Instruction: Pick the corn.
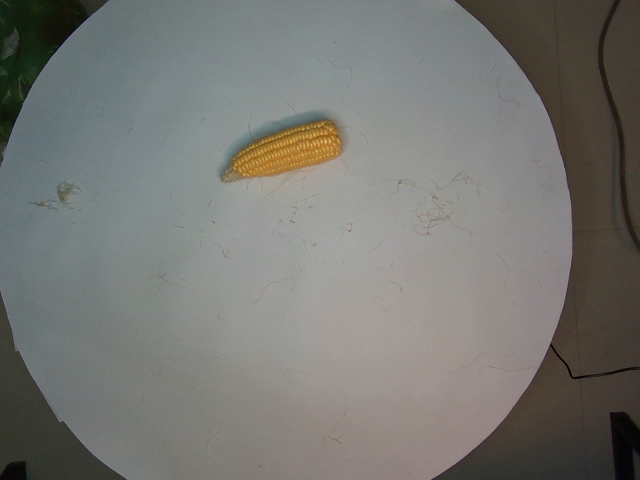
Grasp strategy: vertical